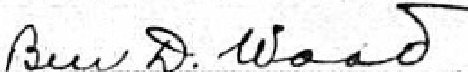
Signature of: benjamin d wood